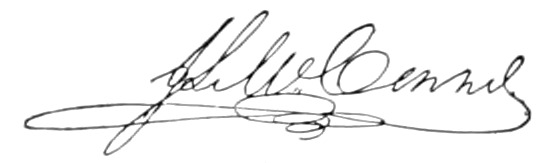
Signature of: john ludlum mcconnel